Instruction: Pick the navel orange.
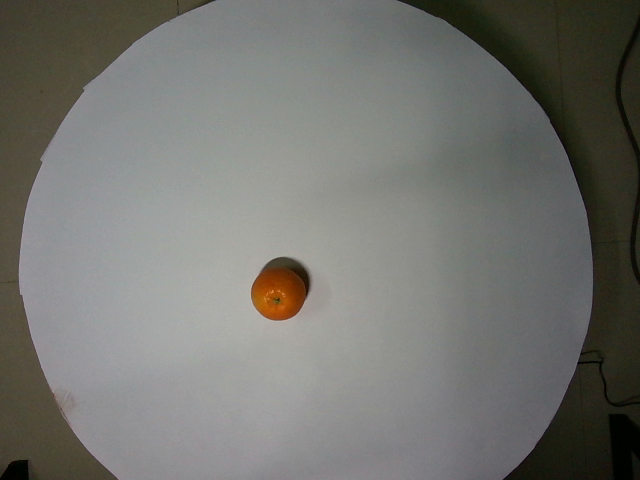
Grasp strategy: vertical